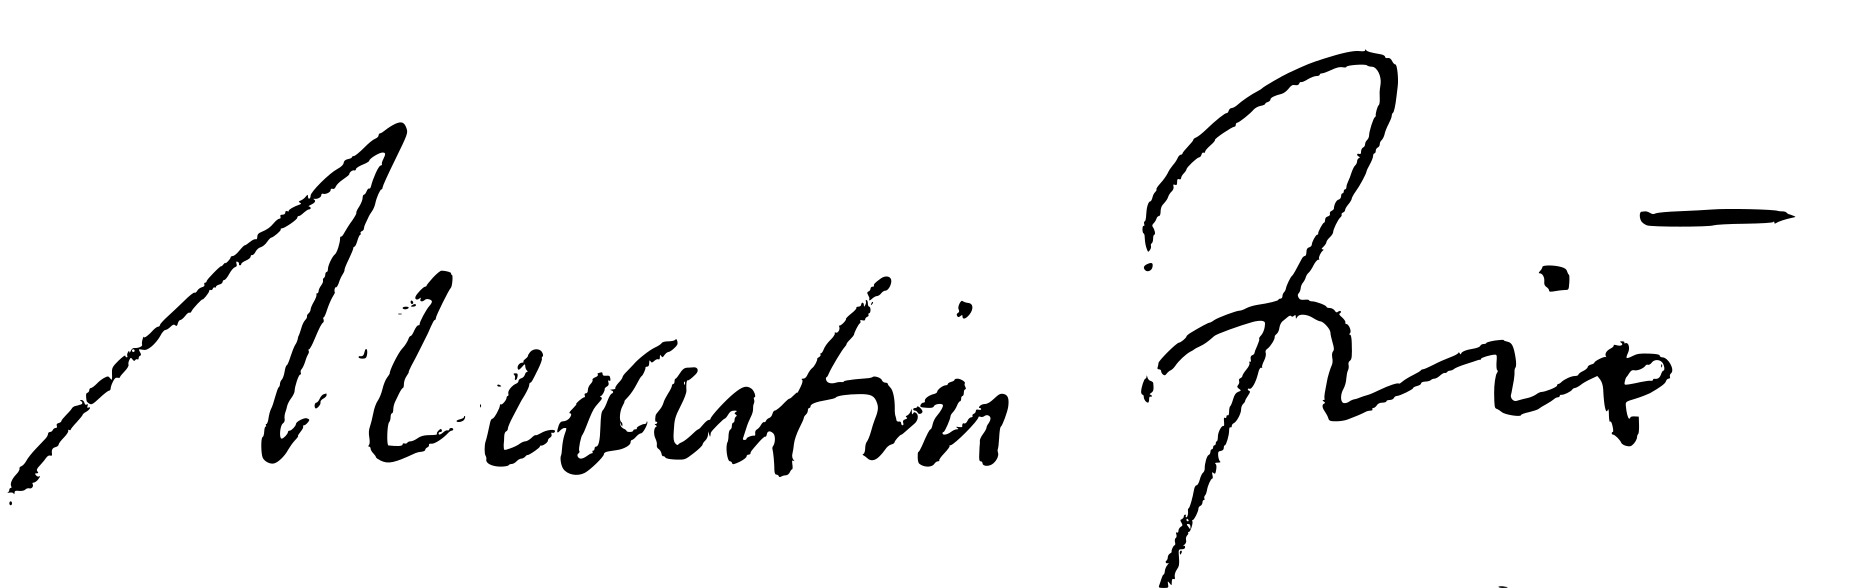
Signature of: martin frič